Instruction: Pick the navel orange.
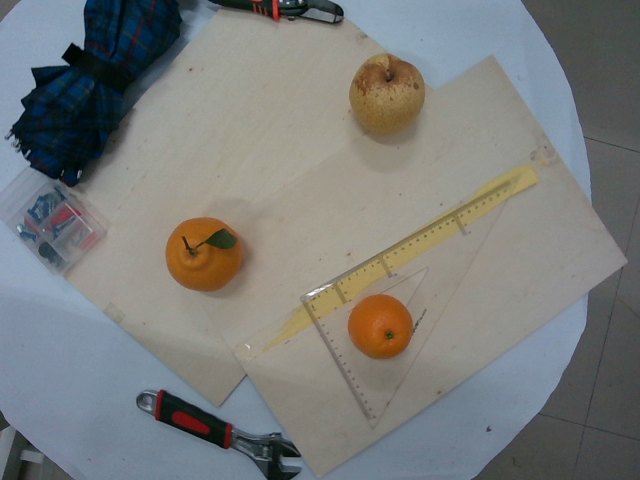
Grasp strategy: vertical